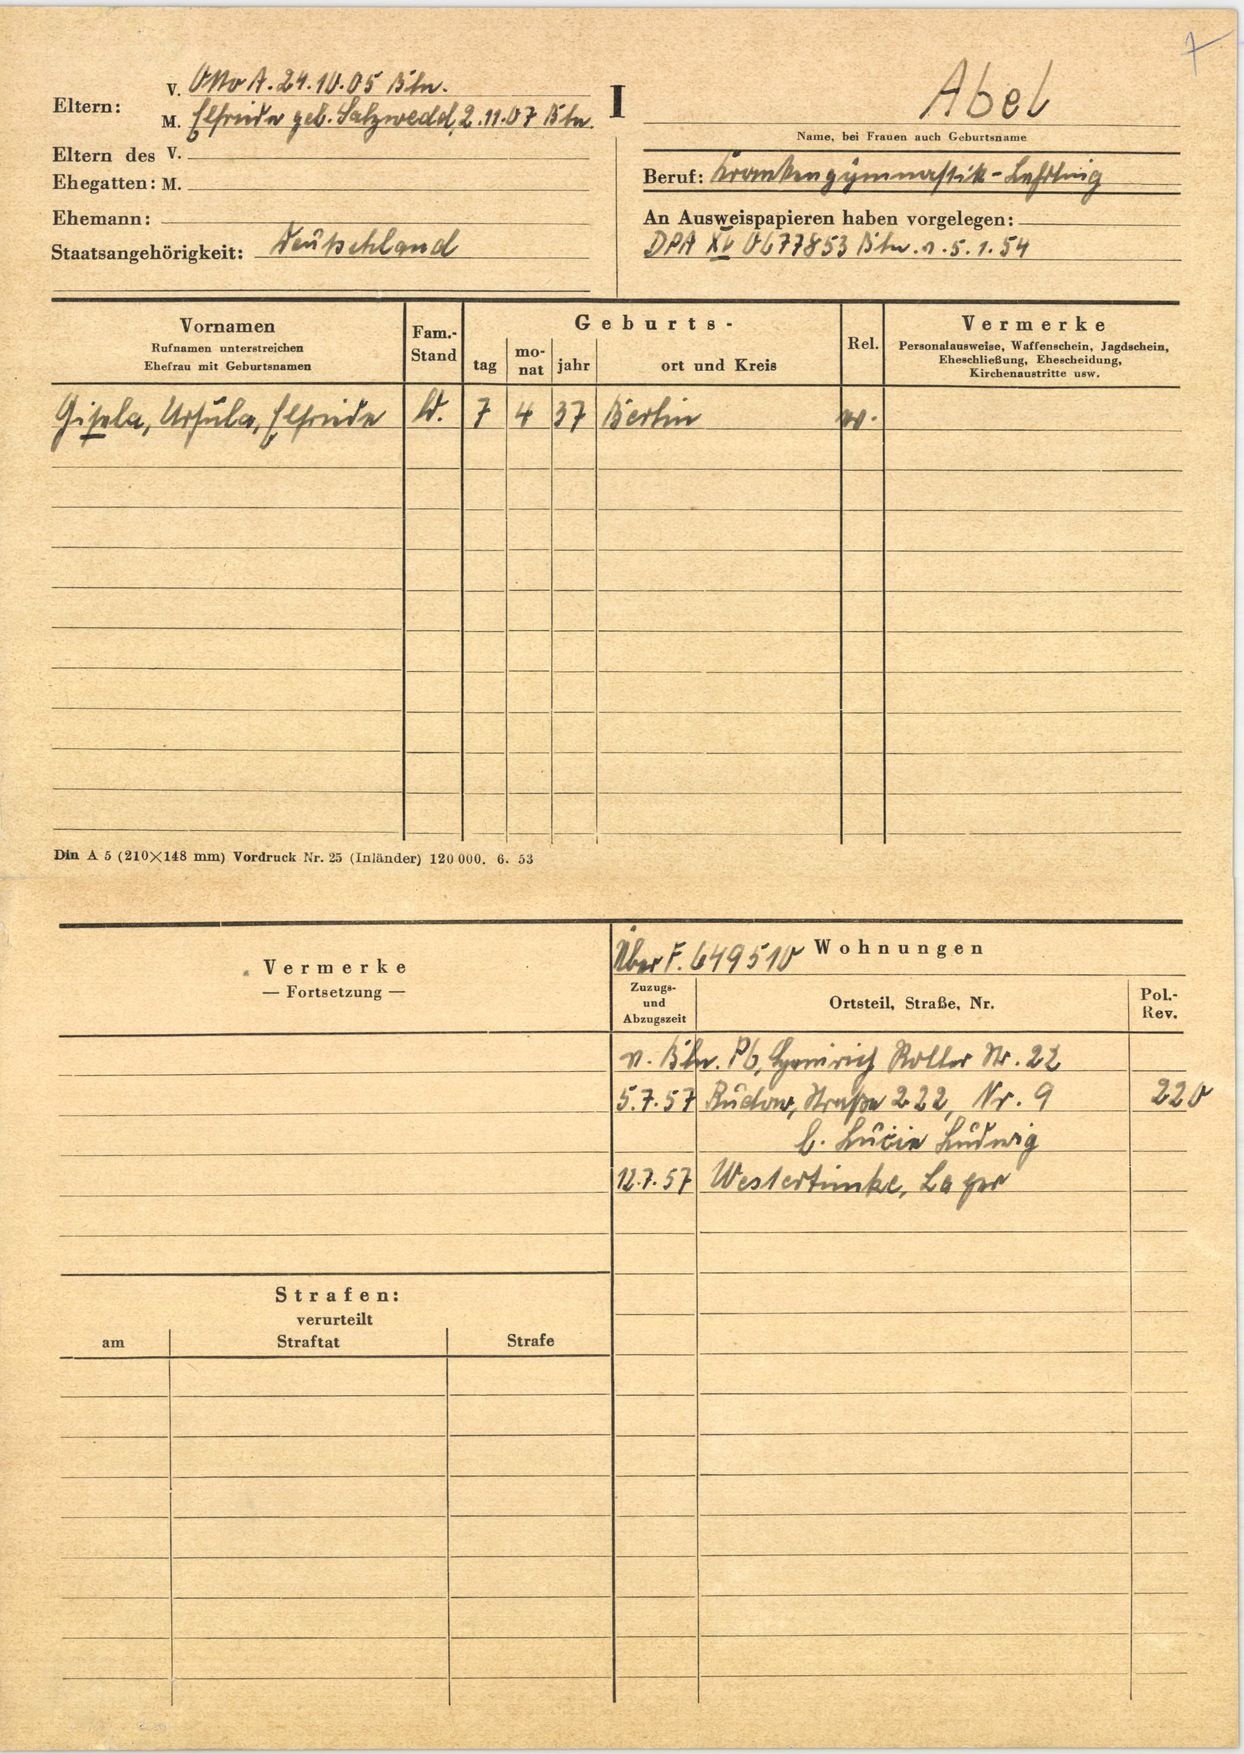
Abel